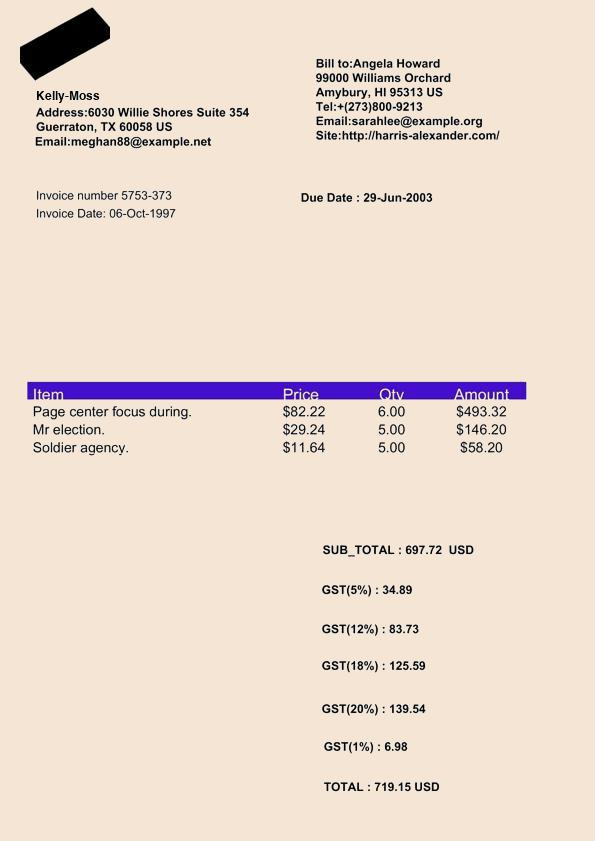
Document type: Invoice